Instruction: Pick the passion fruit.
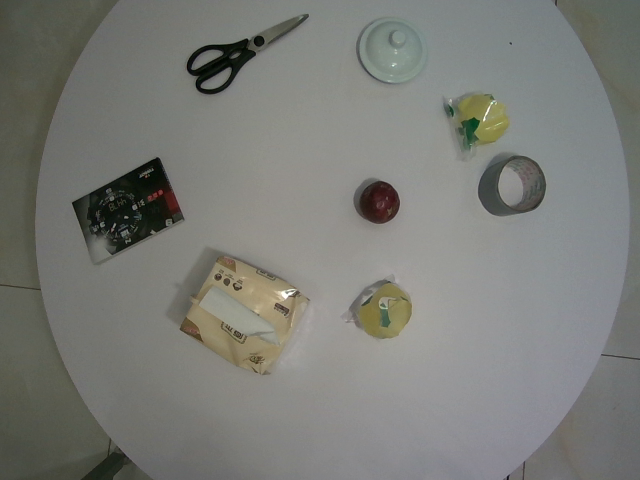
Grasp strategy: vertical